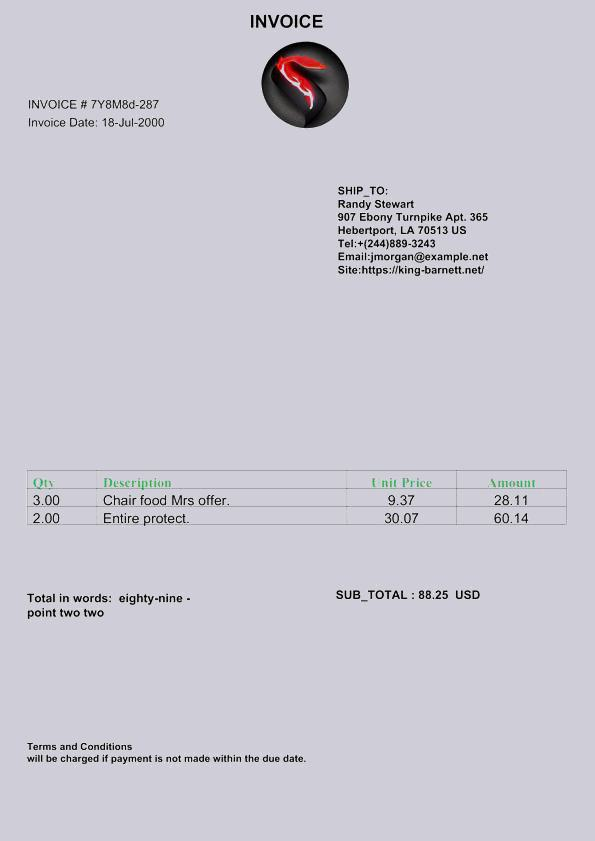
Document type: Invoice